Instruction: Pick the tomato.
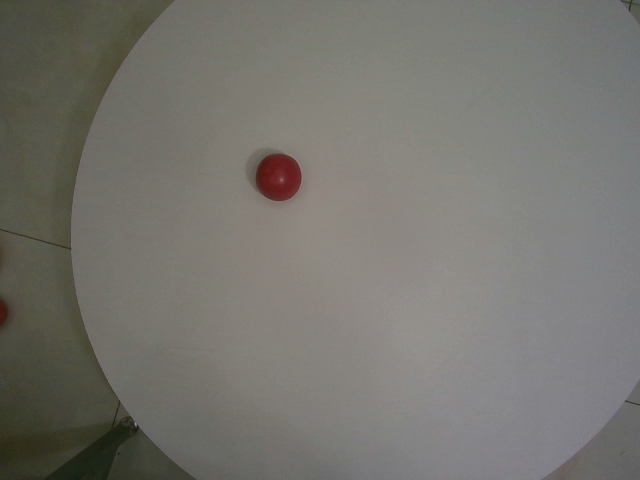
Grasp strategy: vertical